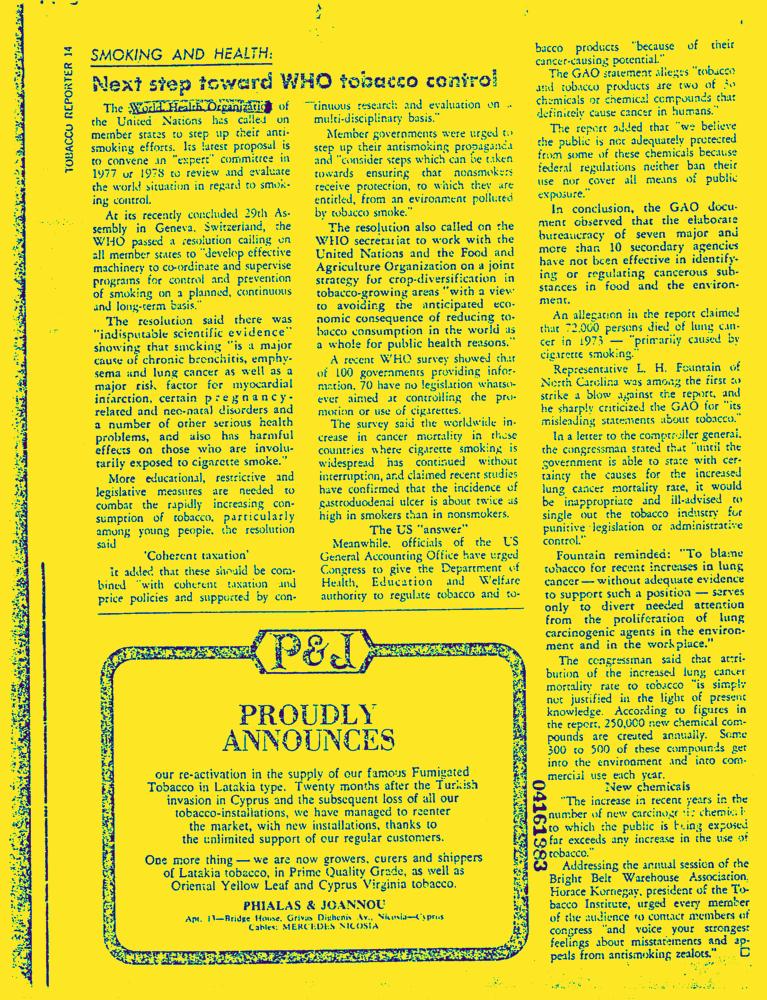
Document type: News-Article